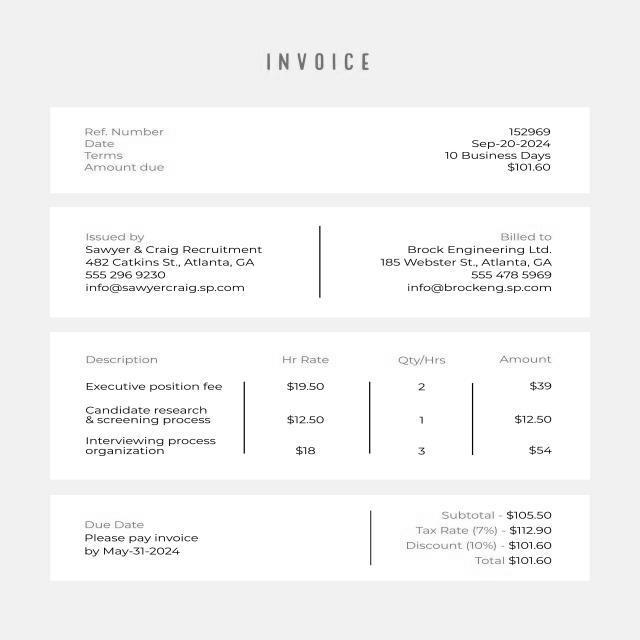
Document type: Invoice